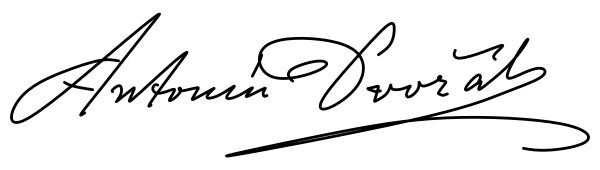
Signature of: antonín dvořák